Question: What might the diagnosis be?
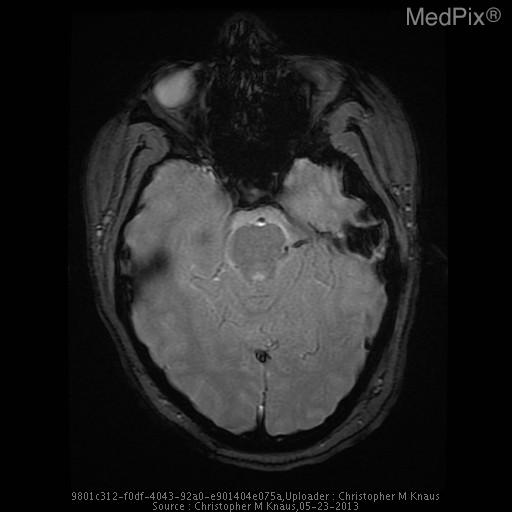
Answer: The possible diagnosis includes Venous sinus thrombosis
Severe dehydration
Polycythemia.